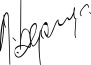
Signature of: lavrentiy beria